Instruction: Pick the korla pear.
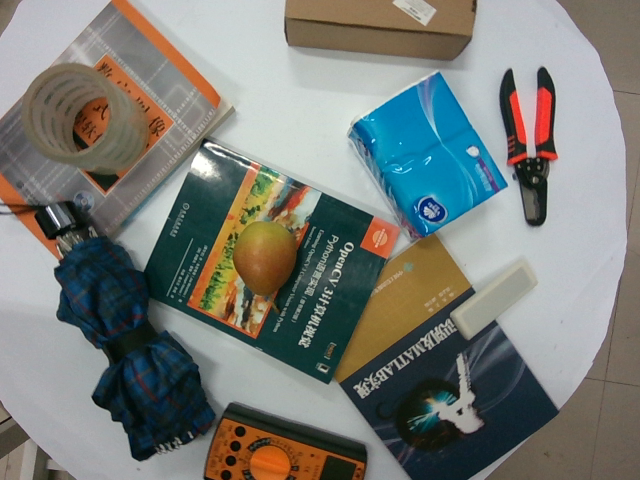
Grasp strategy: vertical